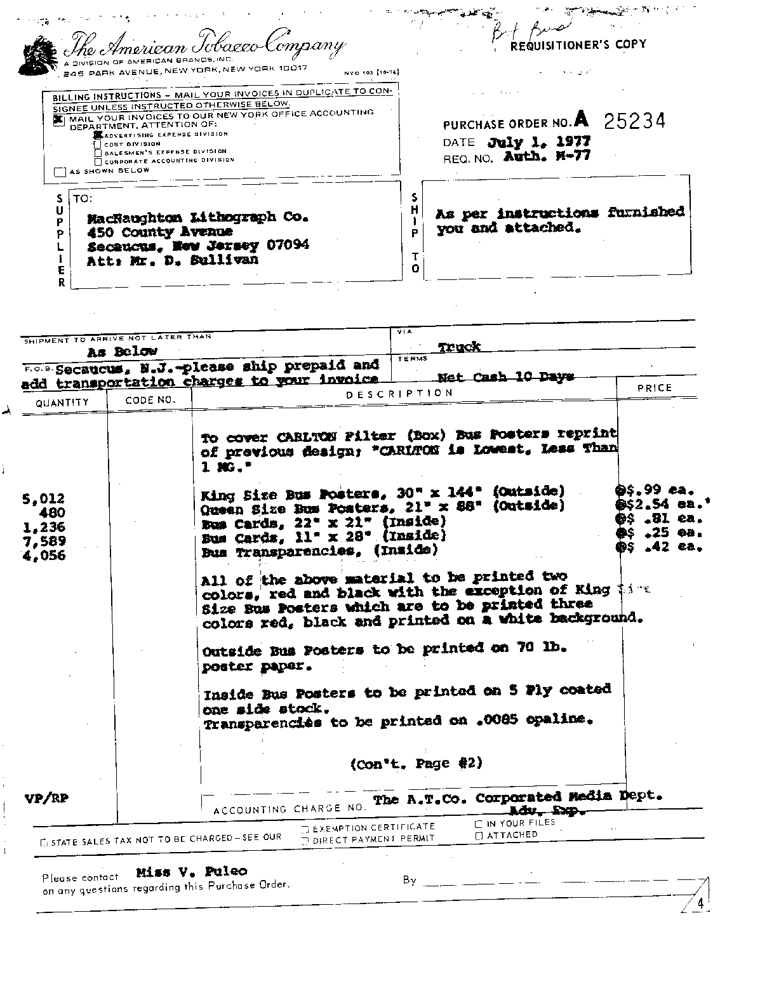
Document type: Invoice